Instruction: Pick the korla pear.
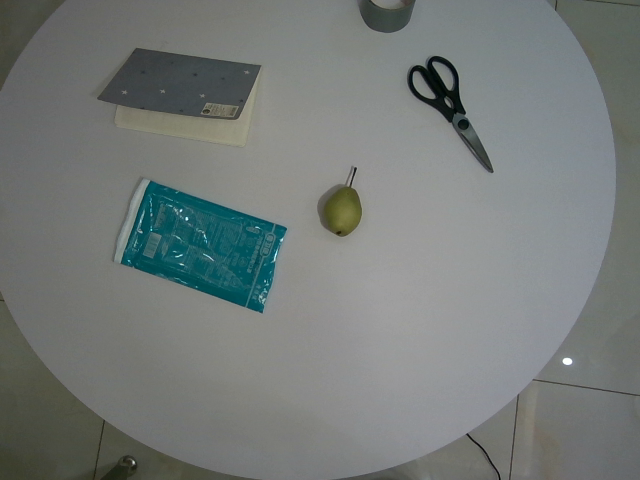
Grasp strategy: vertical